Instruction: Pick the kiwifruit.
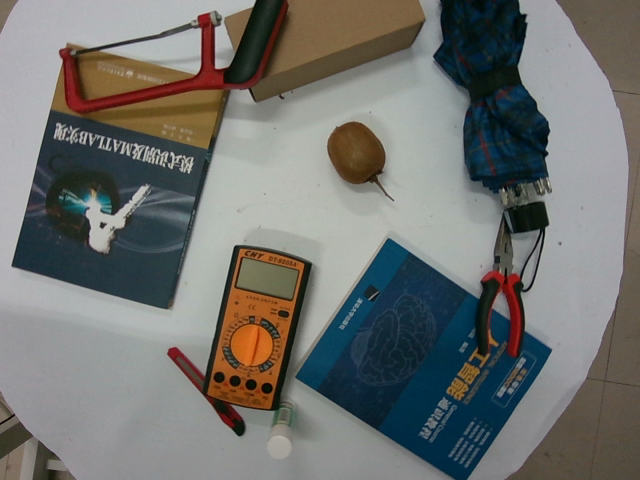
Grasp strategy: vertical